Question: What is the address or location of the property listed in the document?
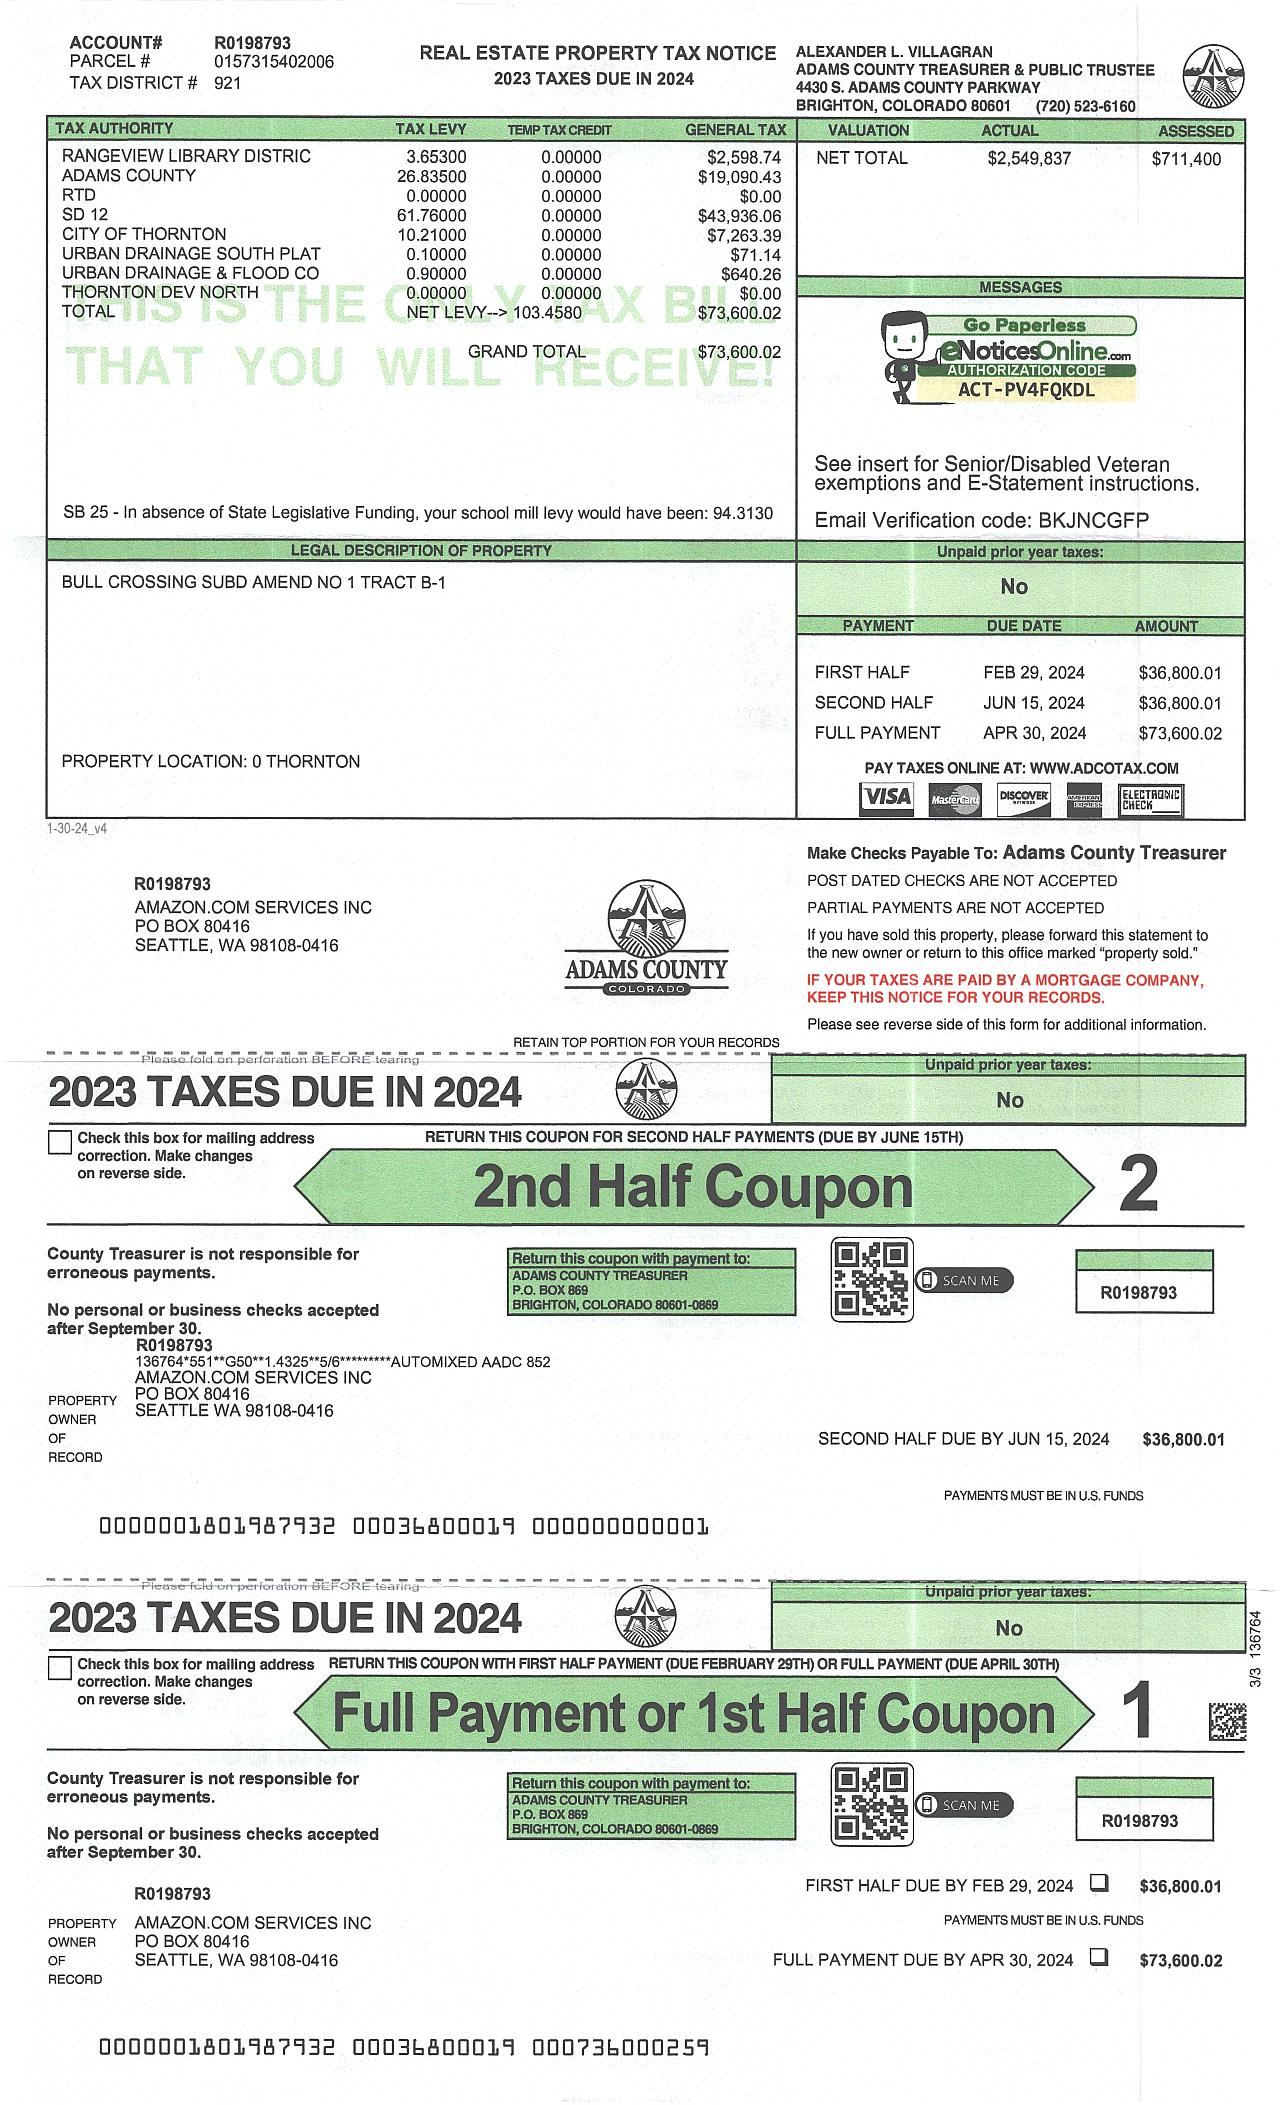
Answer: "0 THORNTON"